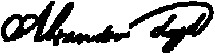
Signature of: alexander loyd